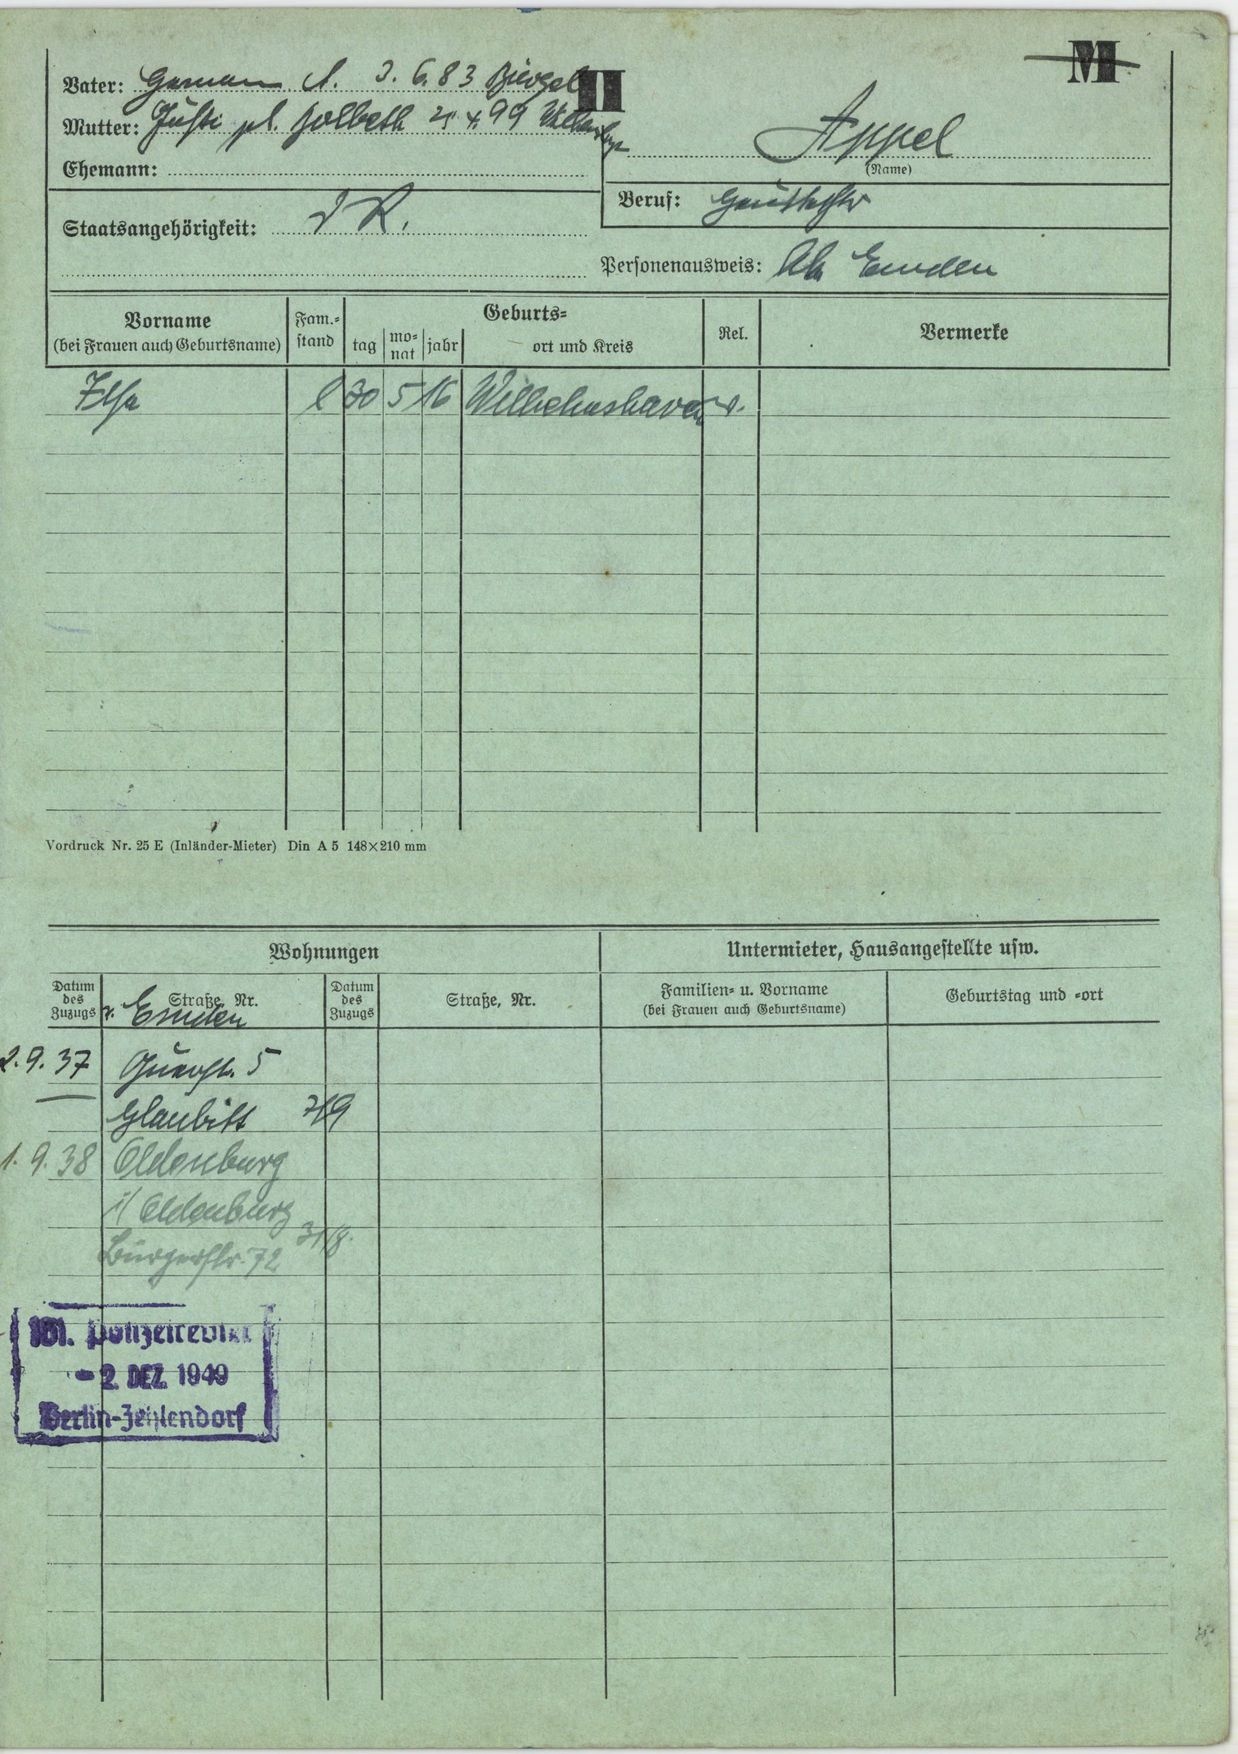
Appel